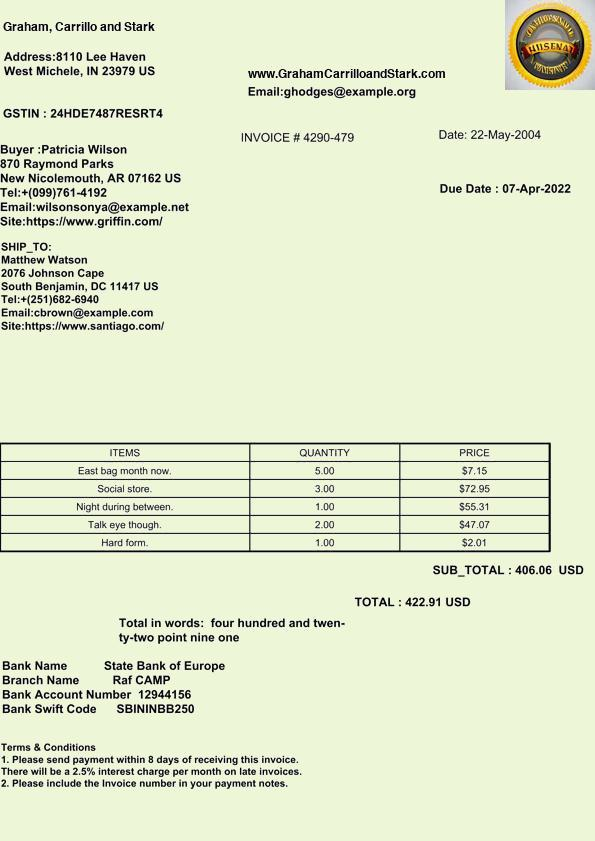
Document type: Invoice